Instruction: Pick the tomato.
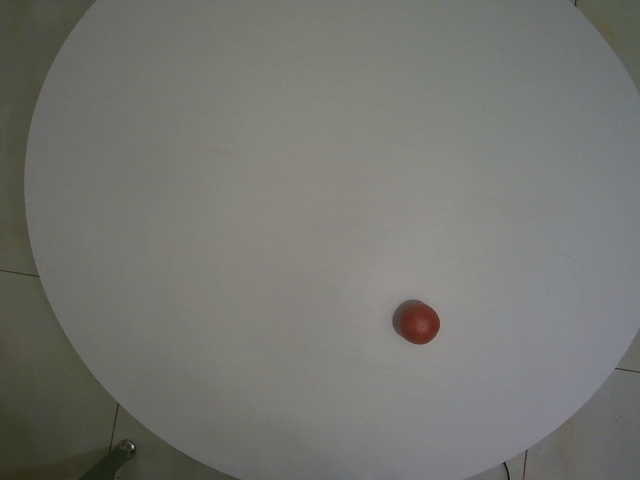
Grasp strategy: vertical